Question: What jurisdiction, city, or county is the document associated with?
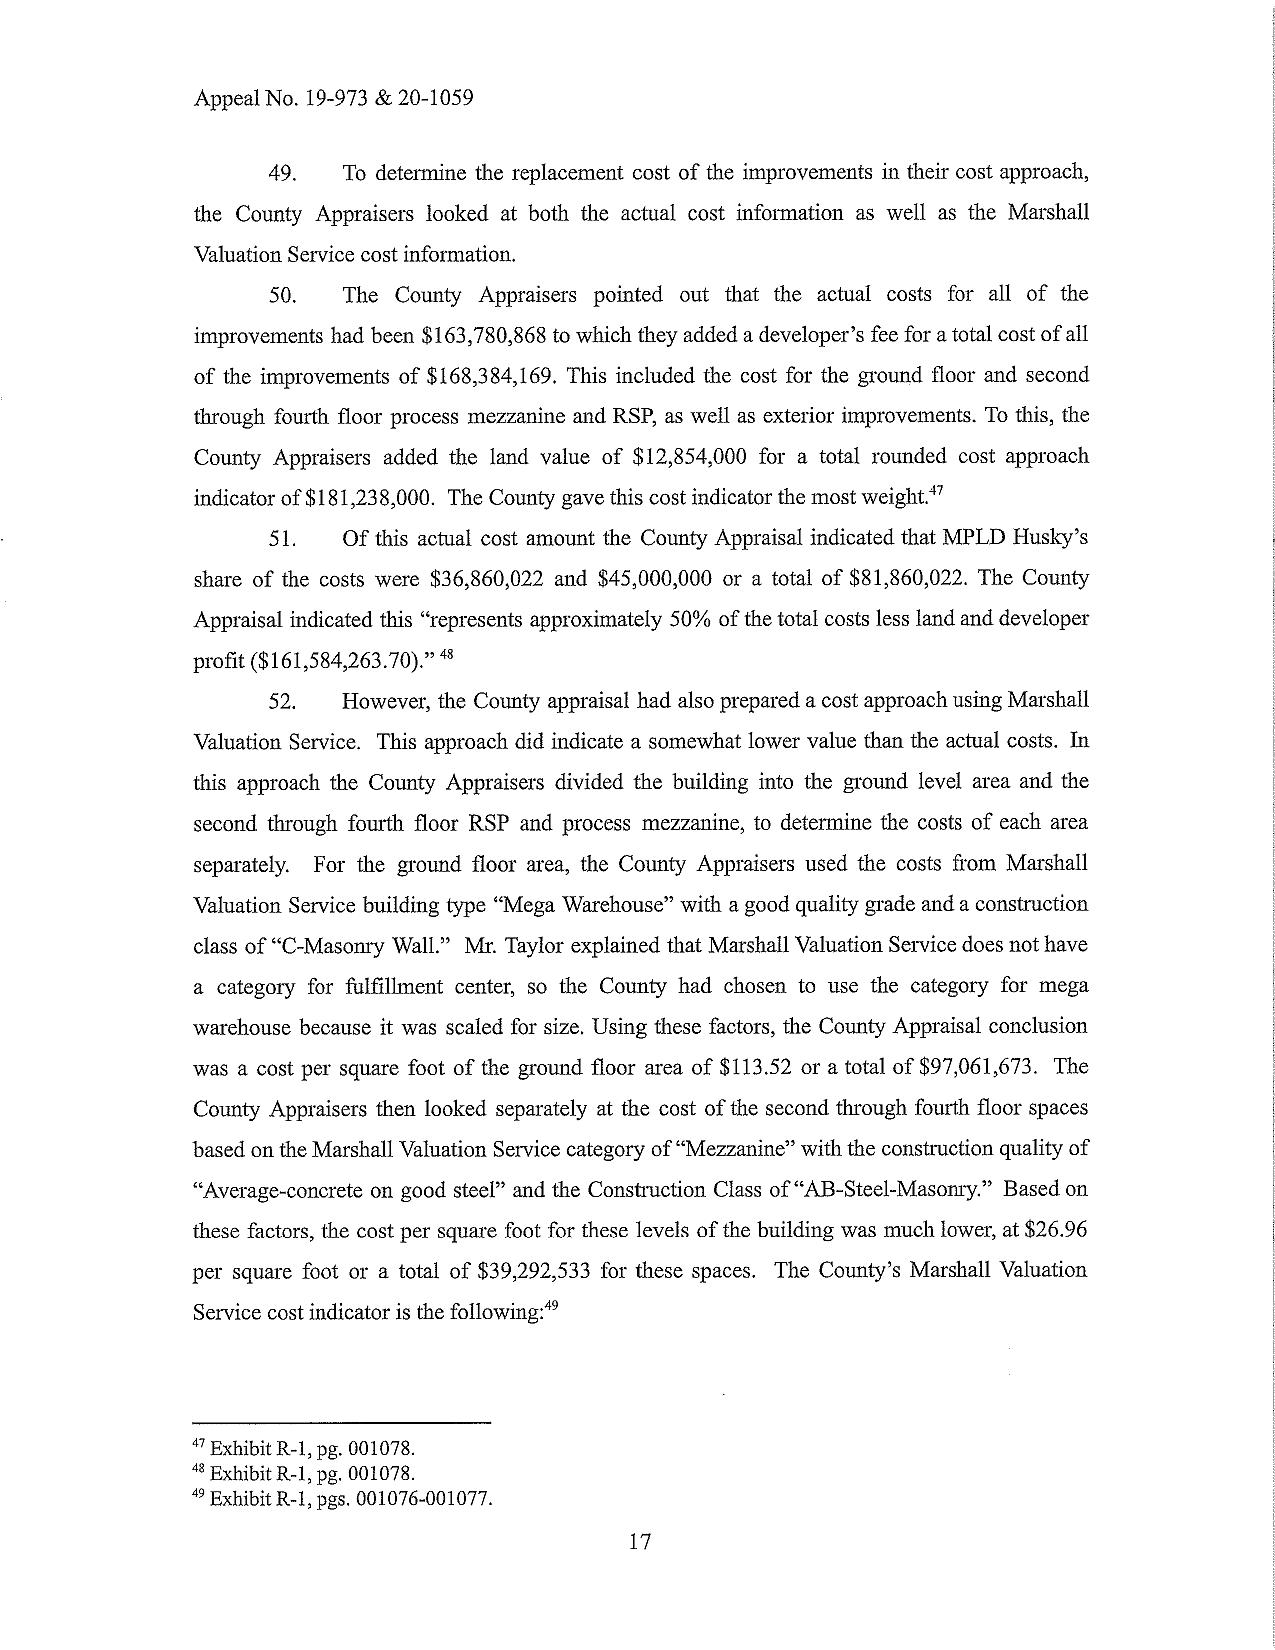
Answer: "County"